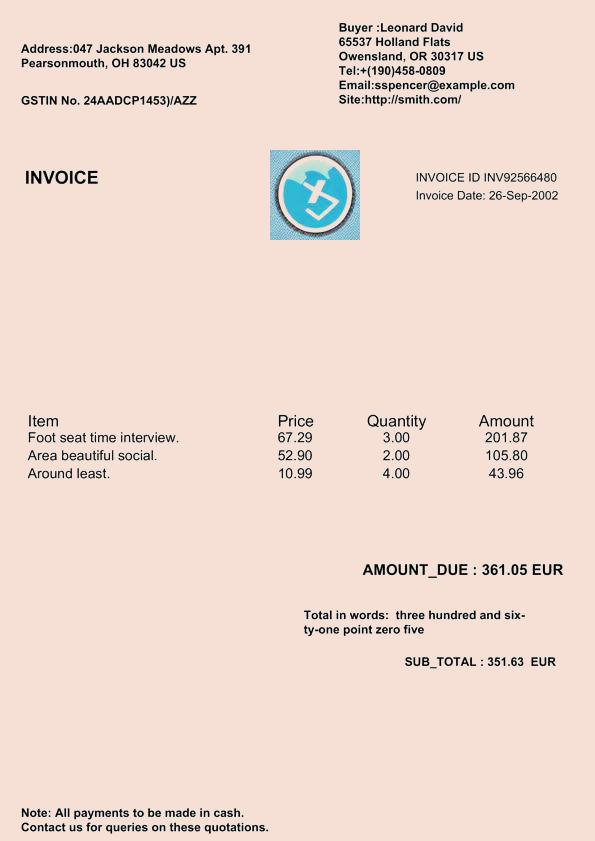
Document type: Invoice